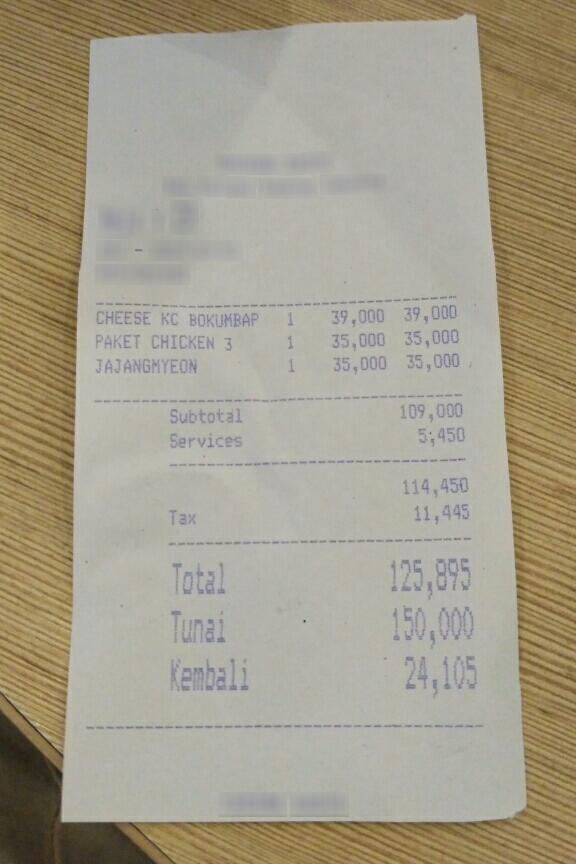
Number of items: 3
Subtotal: 109,000
Service charge: 5,450
Tax: 11,445
Other charges: 114,450
Total: 125,895
OCR text regions:
text: Total
text: 125,895
text: Tunai
text: 150,000
text: Kembali
text: 24,105
text: CHEESE
text: KC
text: BOKUMBAP
text: 1
text: 39,000
text: 39,000
text: PAKET
text: CHICKEN
text: 3
text: 1
text: 35,000
text: 35,000
text: JAJANGMYEON
text: 1
text: 35,000
text: 35,000
text: Subtotal
text: 109,000
text: Services
text: 5,450
text: Tax
text: 11,445
text: 114,450